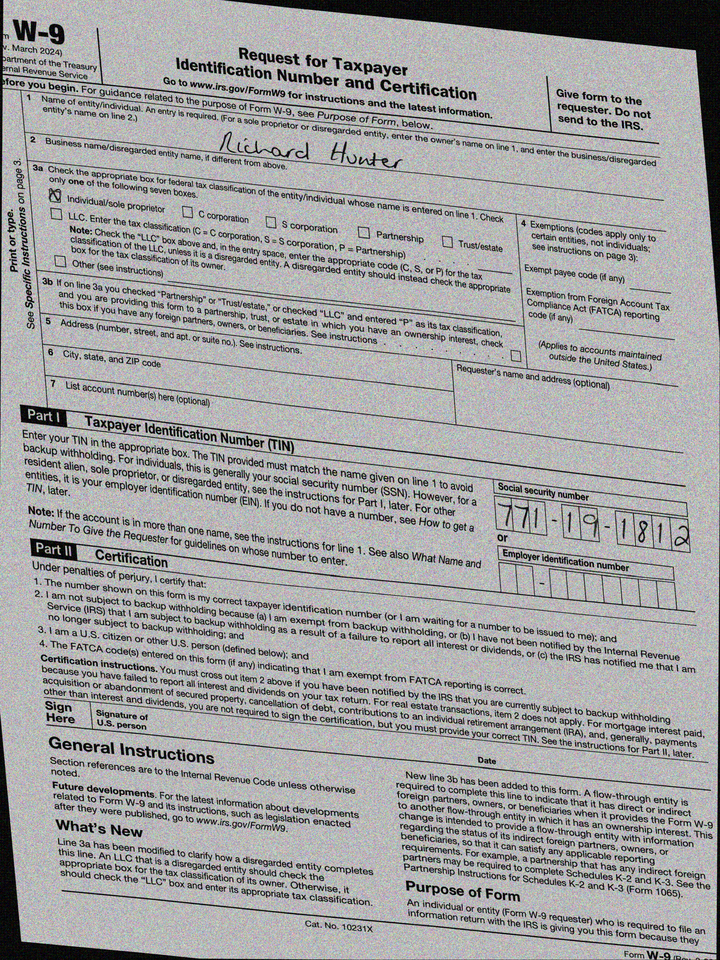
cbx: yes
ssn: 771191812
enm: Richard Hunter